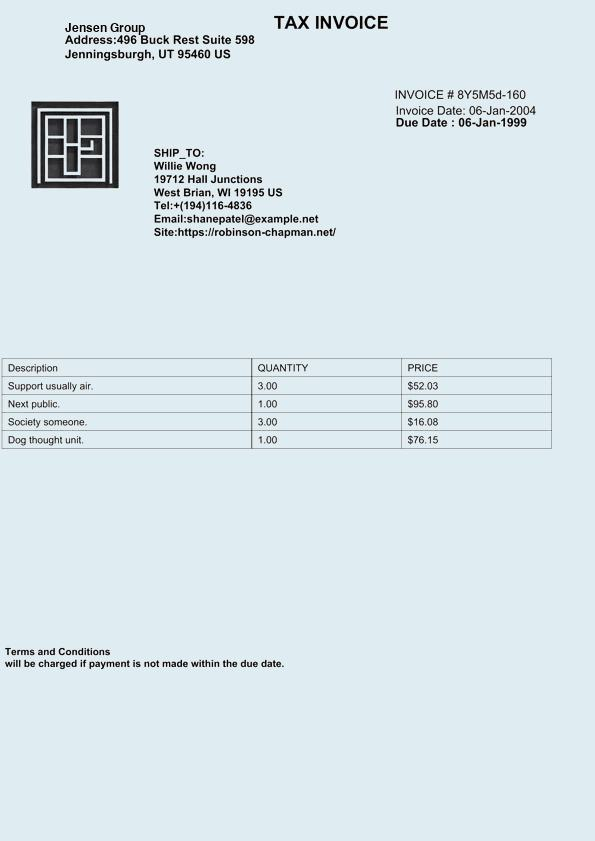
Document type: Invoice